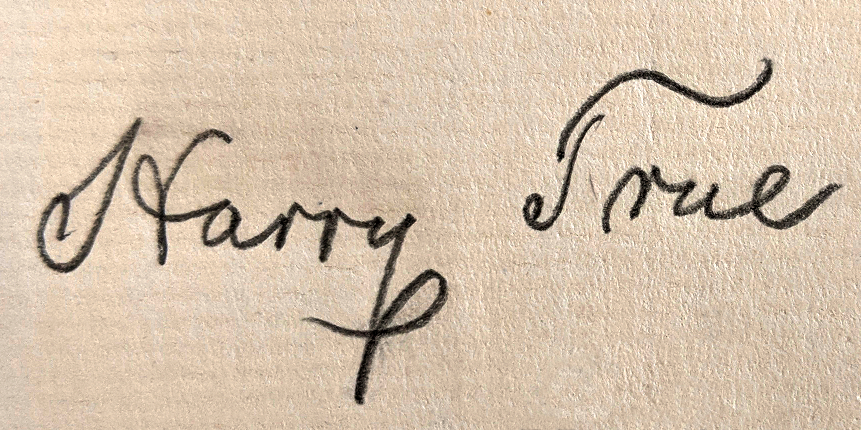
Signature of: henry true